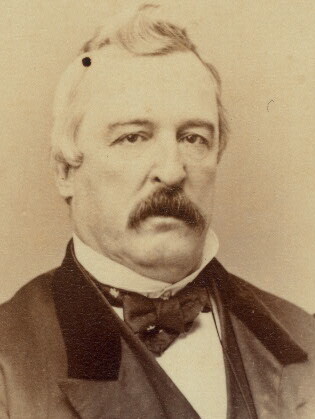
Signature of: henry c deming